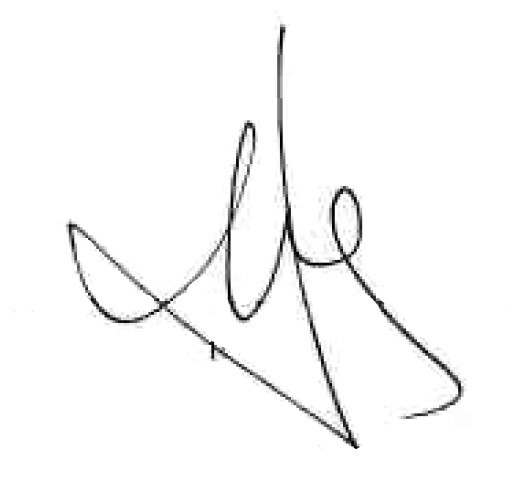
Signature of: krzysztof tchórzewski